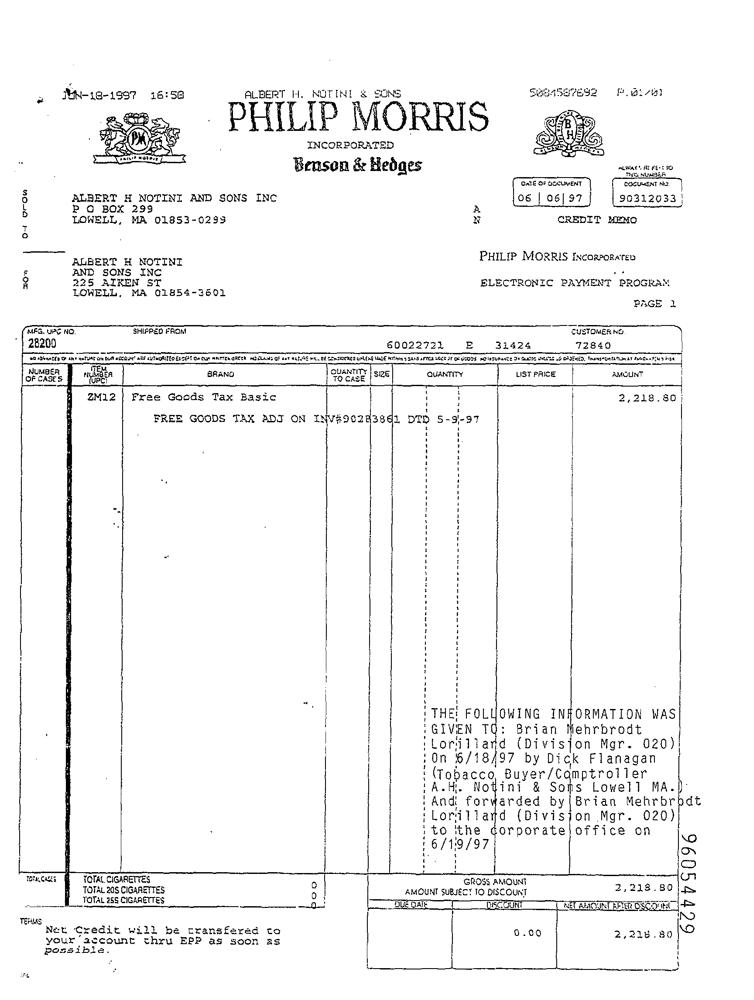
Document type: Invoice